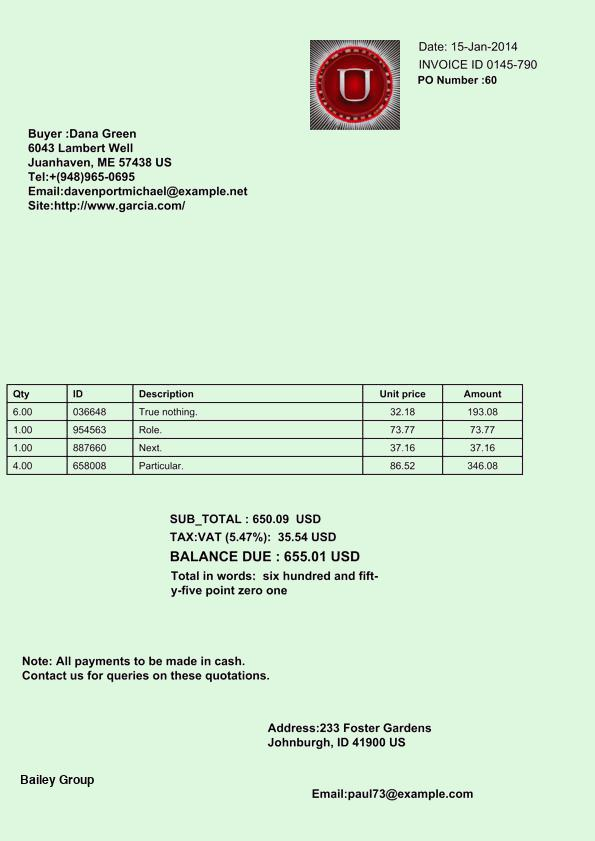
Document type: Invoice